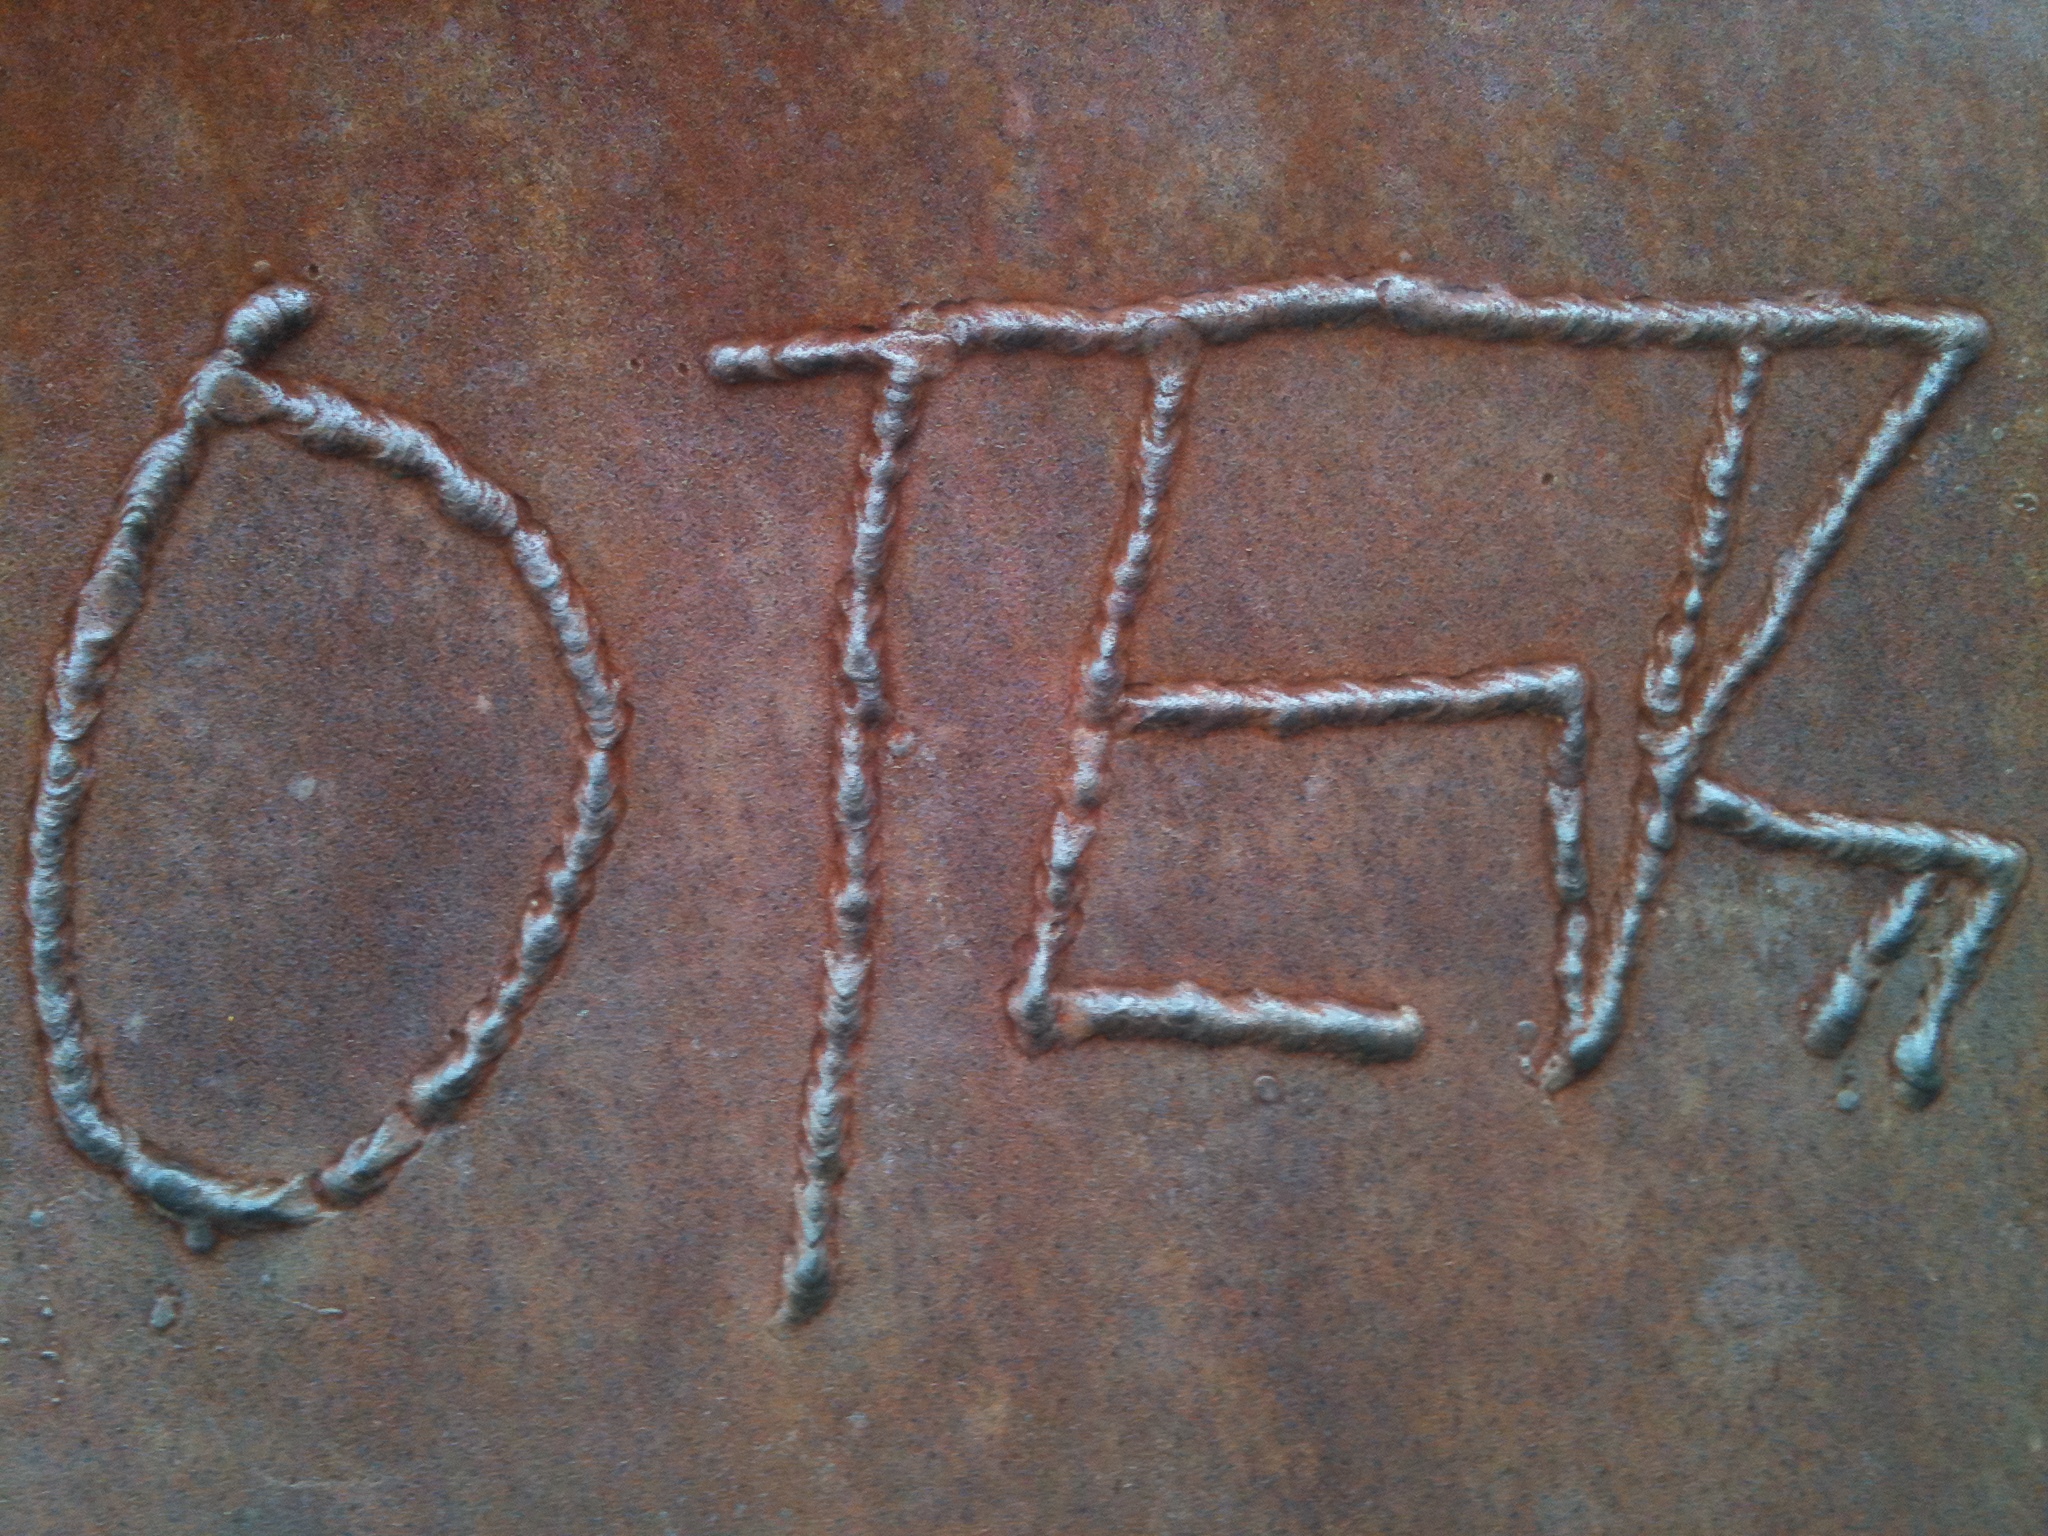
Signature of: jorge oteiza